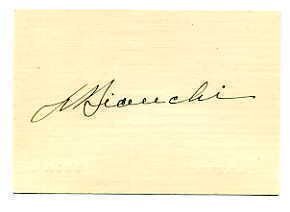
Signature of: julio domingo bianchi smout